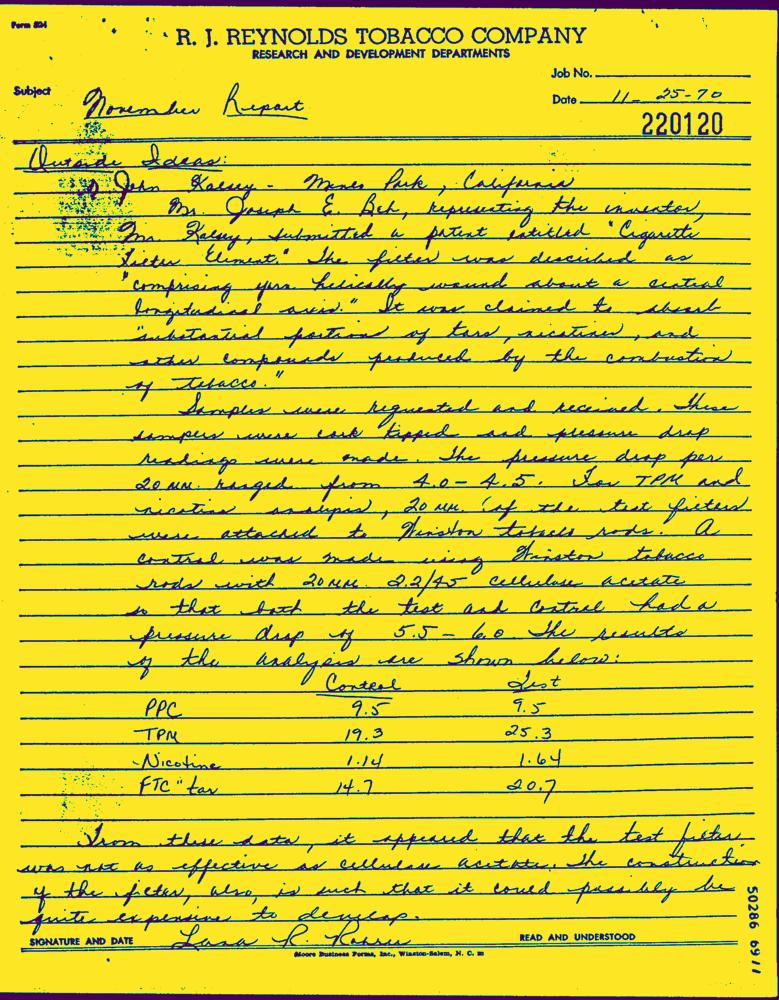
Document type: Hand-Written